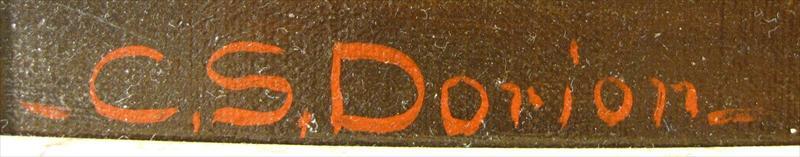
Signature of: charles s dorion